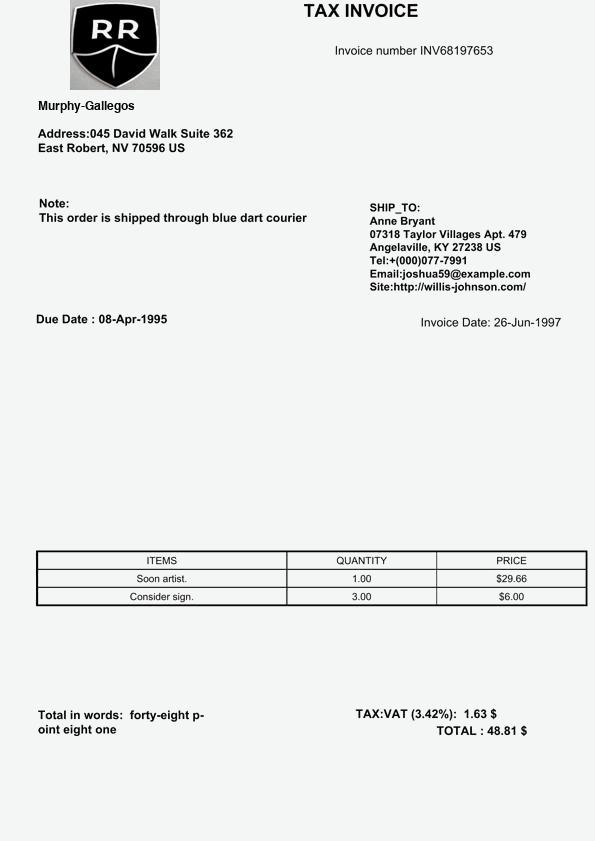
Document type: Invoice